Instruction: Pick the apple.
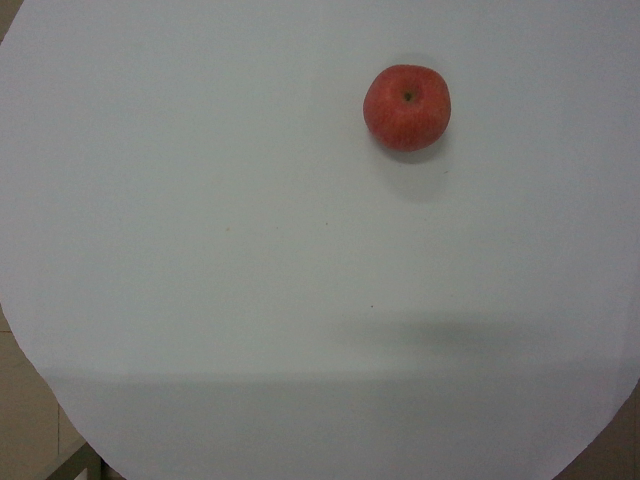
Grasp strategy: vertical